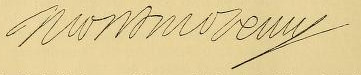
Signature of: henri ii de montmorency